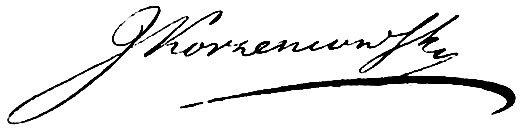
Signature of: józef korzeniowski